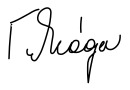
Signature of: genrikh yagoda